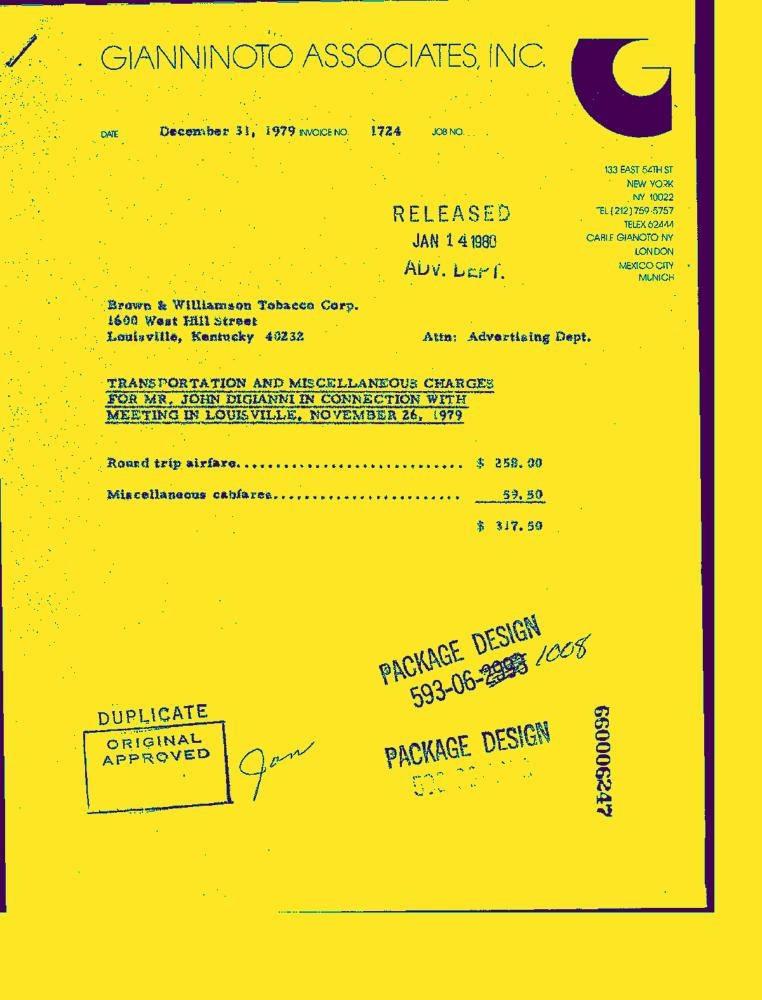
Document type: Invoice-Doc